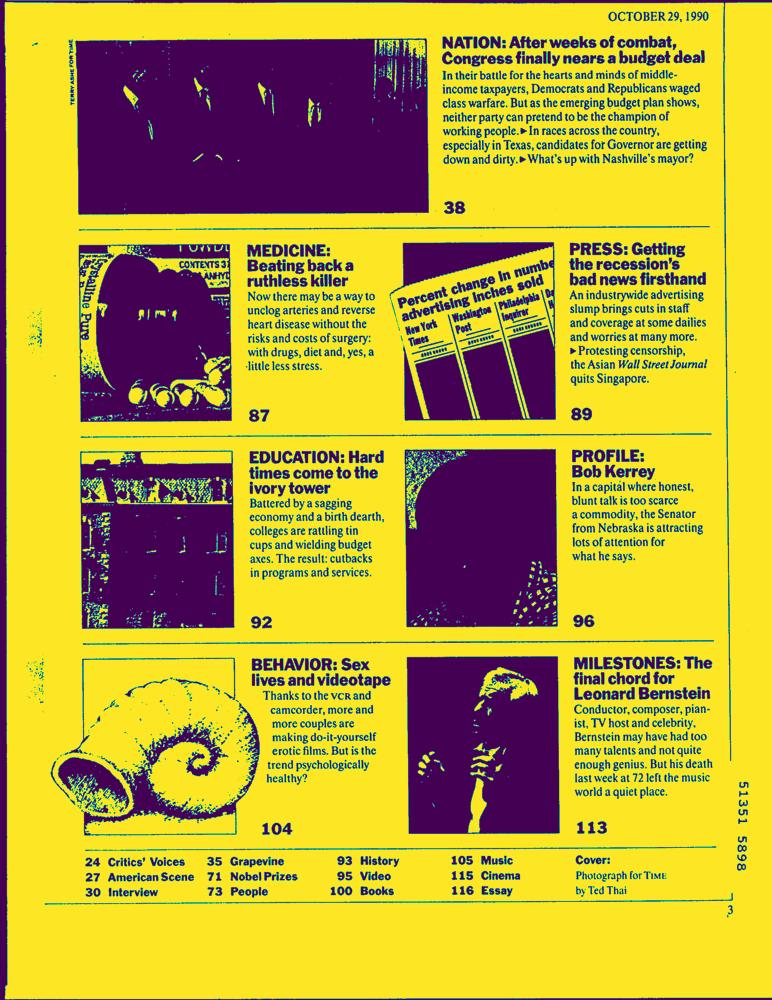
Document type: AD